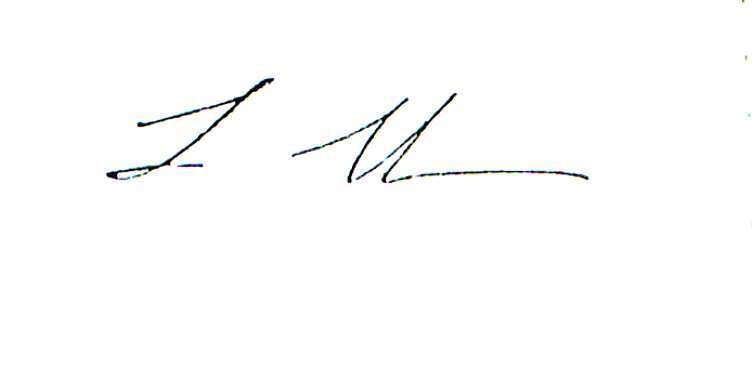
Signature of: lina stern